Question: What is the potential diagnosis?
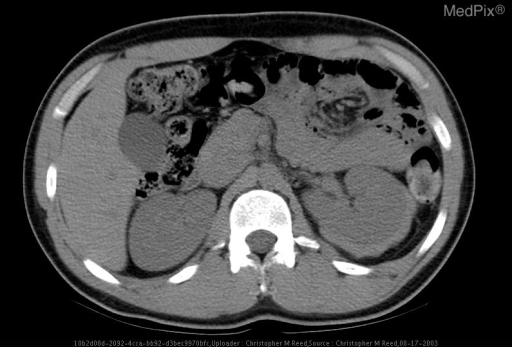
Answer: The possible diagnosis includes Perinephric Hematoma
Subcapsular Hematoma
Renal Laceration.